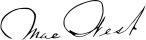
Signature of: mae west